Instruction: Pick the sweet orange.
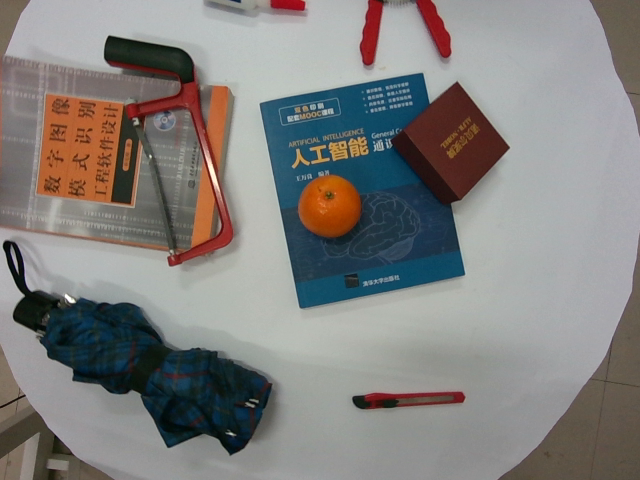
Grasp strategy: vertical